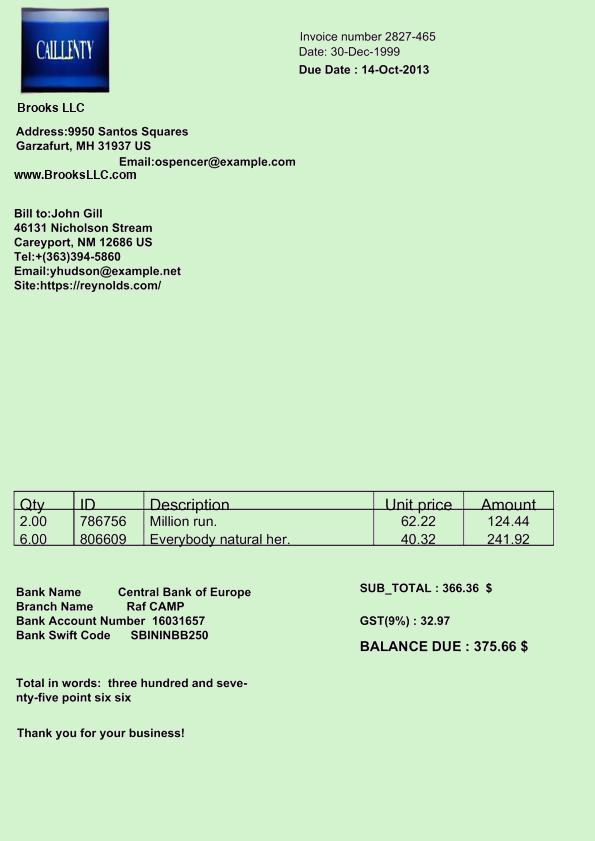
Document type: Invoice